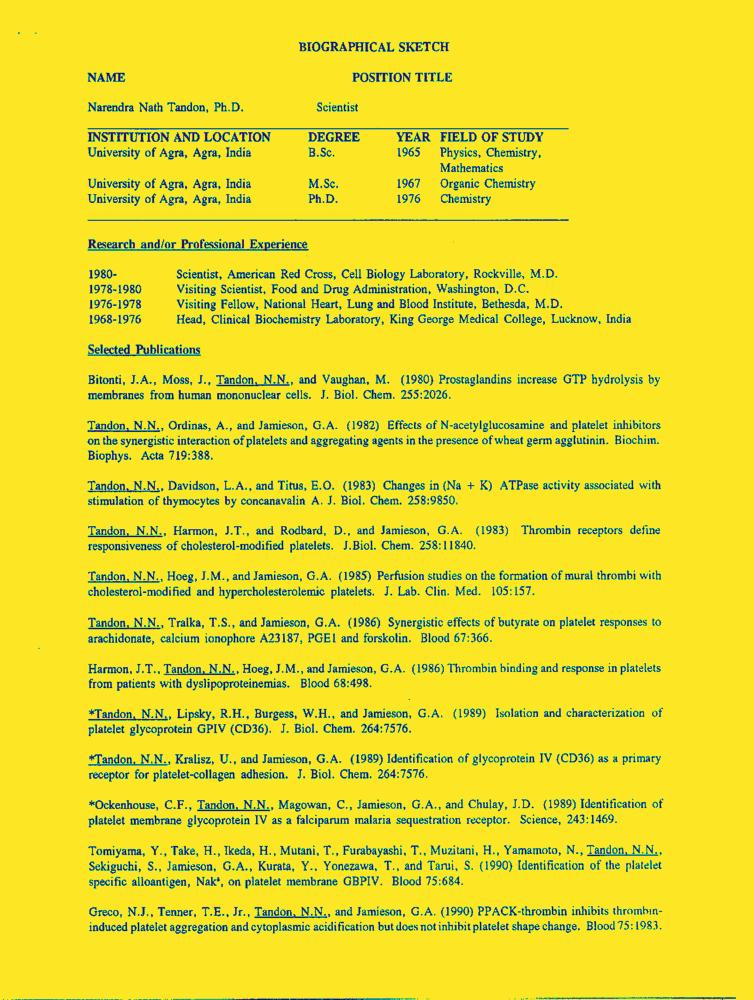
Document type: Resume-Doc